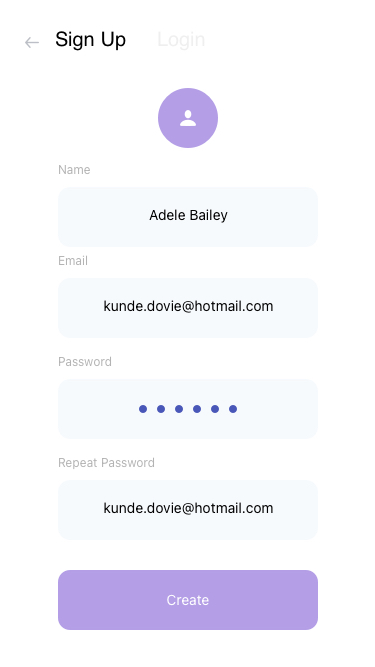
Text in this UI design:
Sign Up
Login
Adele Bailey
kunde.dovie@hotmail.com
kunde.dovie@hotmail.com
Password
Repeat Password
Email
Name